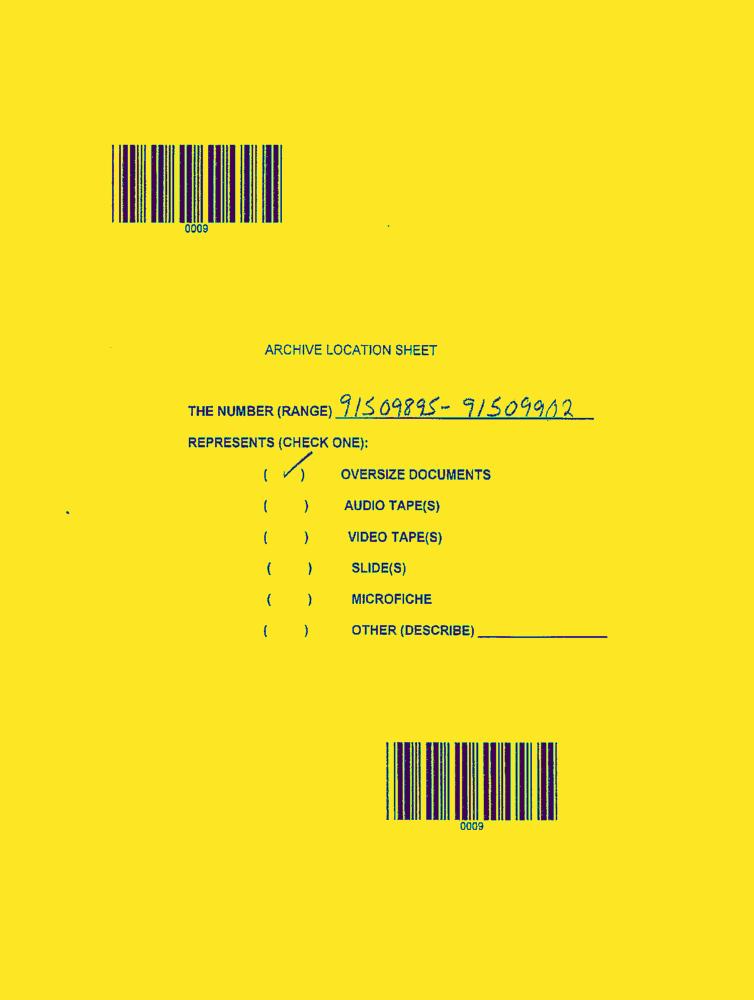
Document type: AD